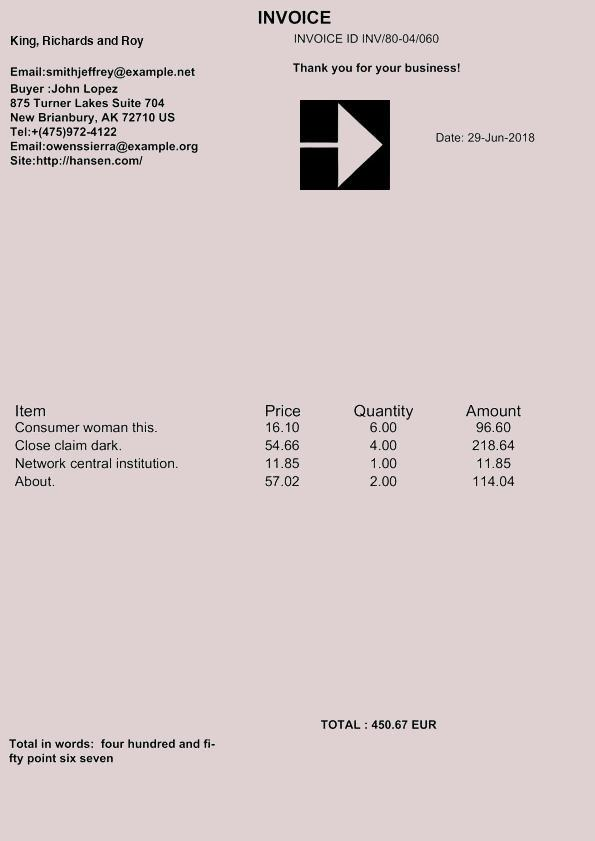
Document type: Invoice